Question: What was observed in the imaging?
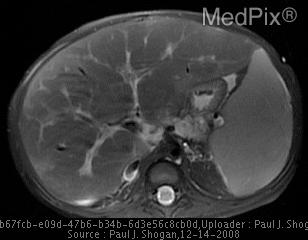
Answer: The imaging shows AP radiograph of the chest and abdomen demonstrates hypoinflated lungs, with a markedly distended abdomen.
AP radiograph of the chest and abdomen demonstrates centrally placed loops of bowel, with prominent hepatic and renal shadows.
Cross table lateral radiograph demonstrates anteriorly displaced loops of bowel with a posterior abdominal mass.  Hypoinflated lung volumes are also seen.
Longitudal sonographic image through the right lobe of the liver reveals periportal heterogeneity, consistent with early hepatic fibrosis. No hepatic masses are seen.  An enlarged hyperechoic right kidney is partially shown with loss of the corticomedullary differentiation.
Sonographic images through the kidneys reveals enlarged hyperechoic kidneys with loss of the corticomedullary differentiation.  The right kidney measuring 16.6 cm and the left kidney measures 18.5 cm in greatest dimension.
MR images through the kidneys demonstrates a morphologically abnormal and markedly enlarged right kidney.  The patient is status-post left nephrectomy.  Mild hepatosplenomegaly is also seen. Axial T2 weighted MR image through the liver demonstrates mild hepatosplenomegaly..